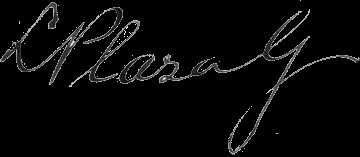
Signature of: leónidas plaza